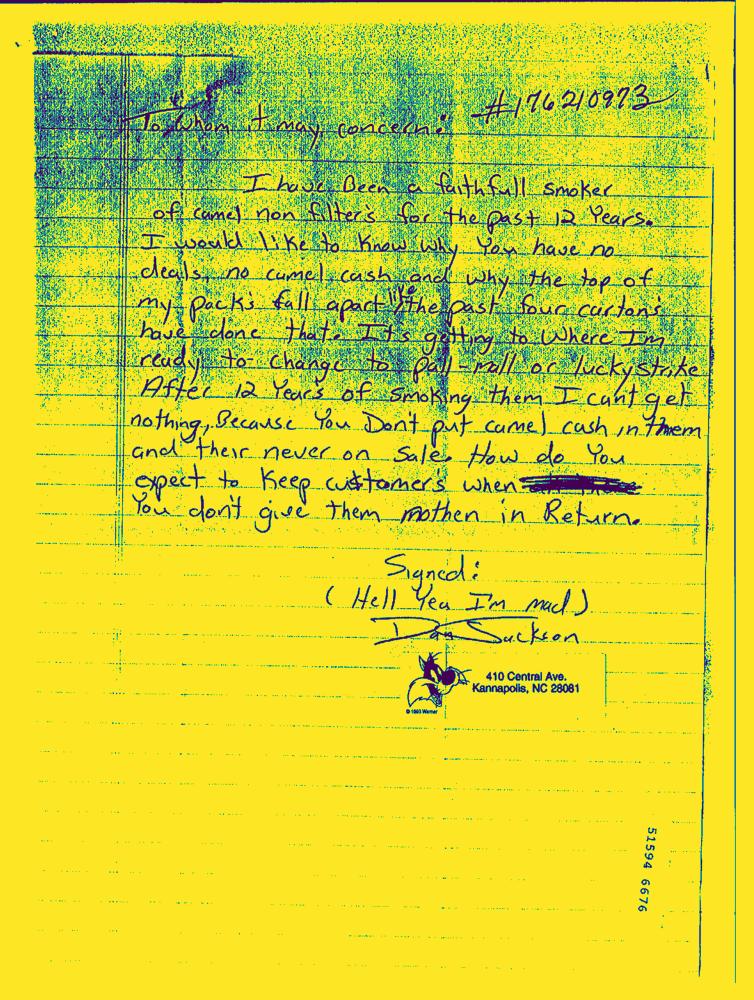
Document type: Hand-Written